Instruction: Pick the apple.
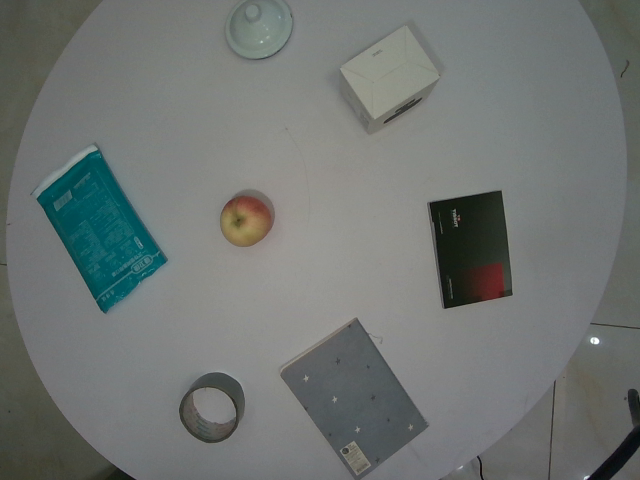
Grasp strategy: vertical